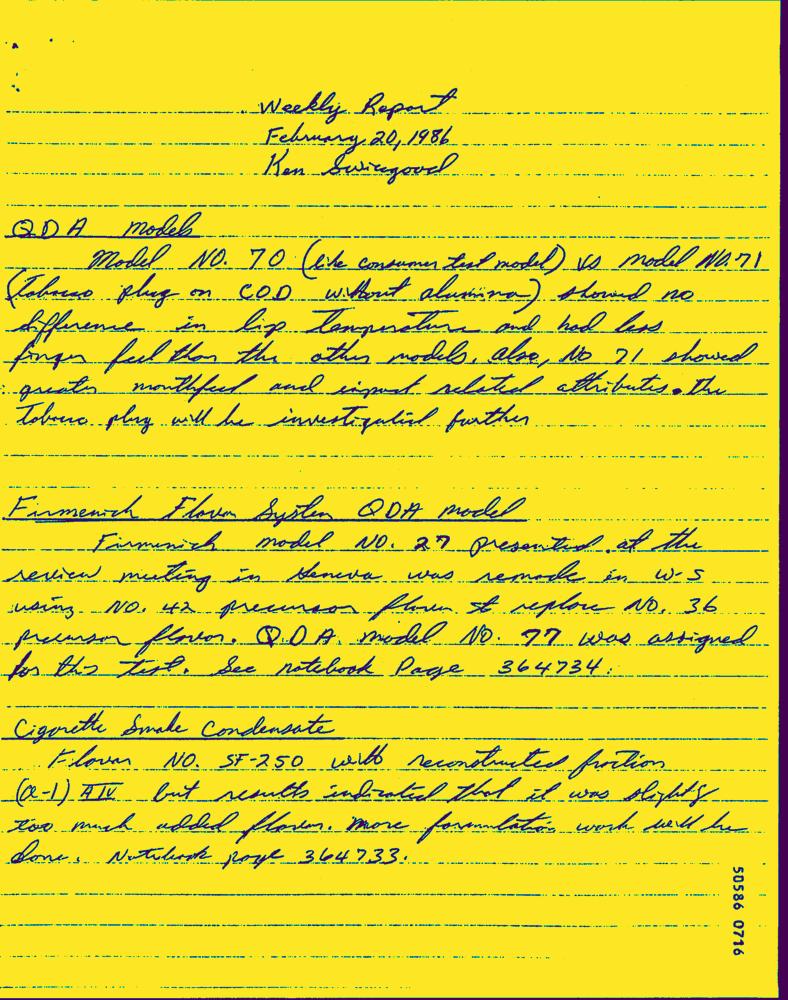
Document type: Hand-Written